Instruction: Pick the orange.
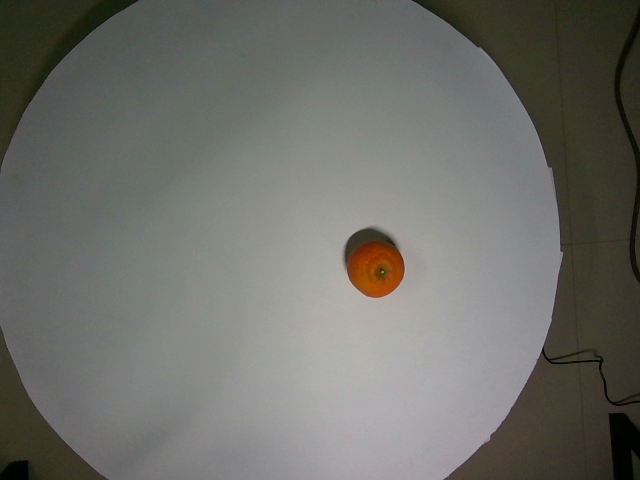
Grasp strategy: vertical